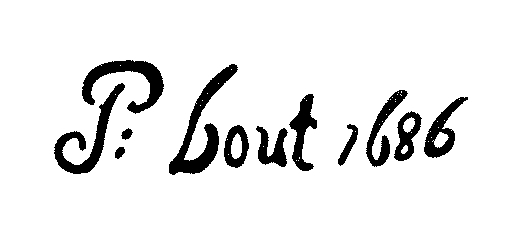
Signature of: pieter bout